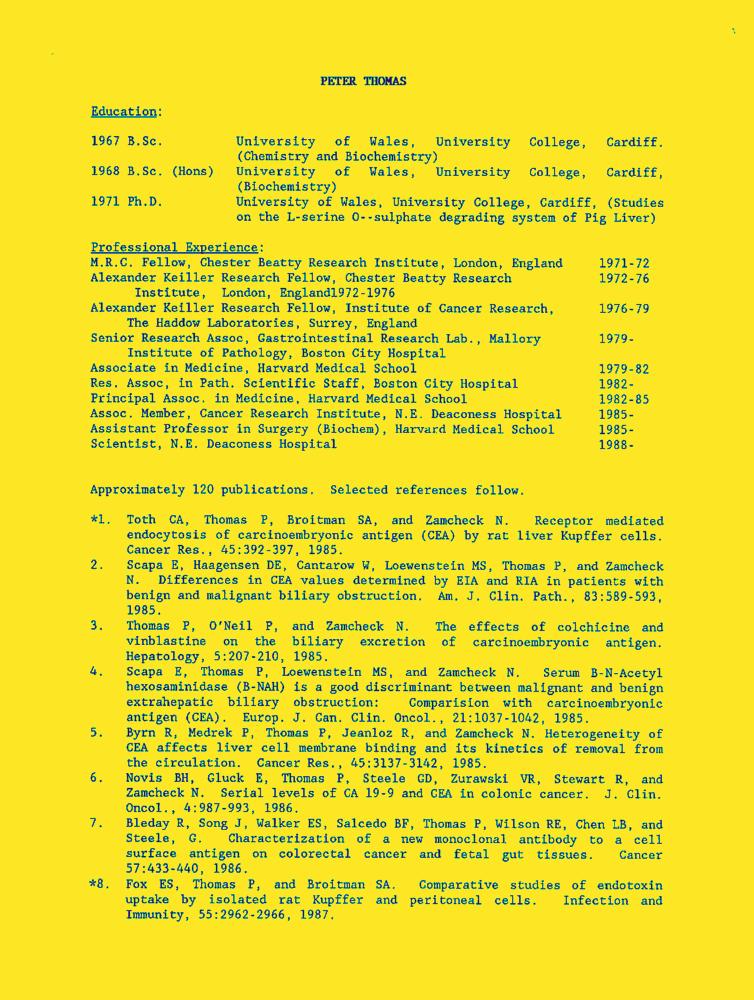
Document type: Resume-Doc